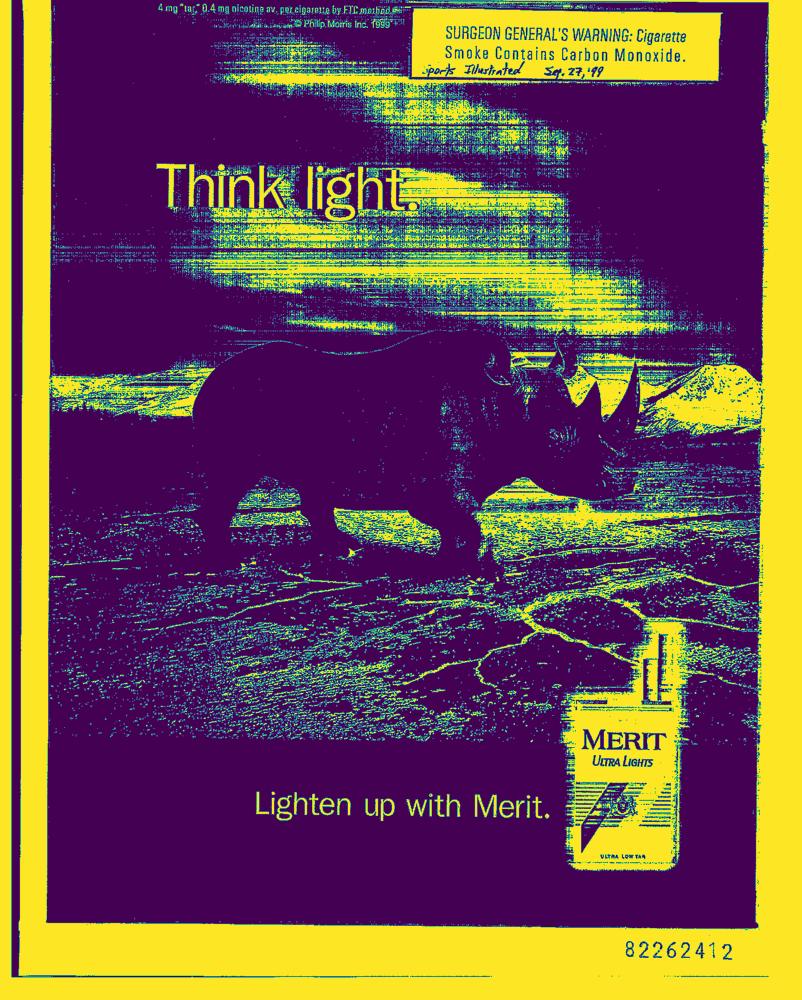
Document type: AD